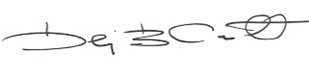
Signature of: dejan tiago stankovic